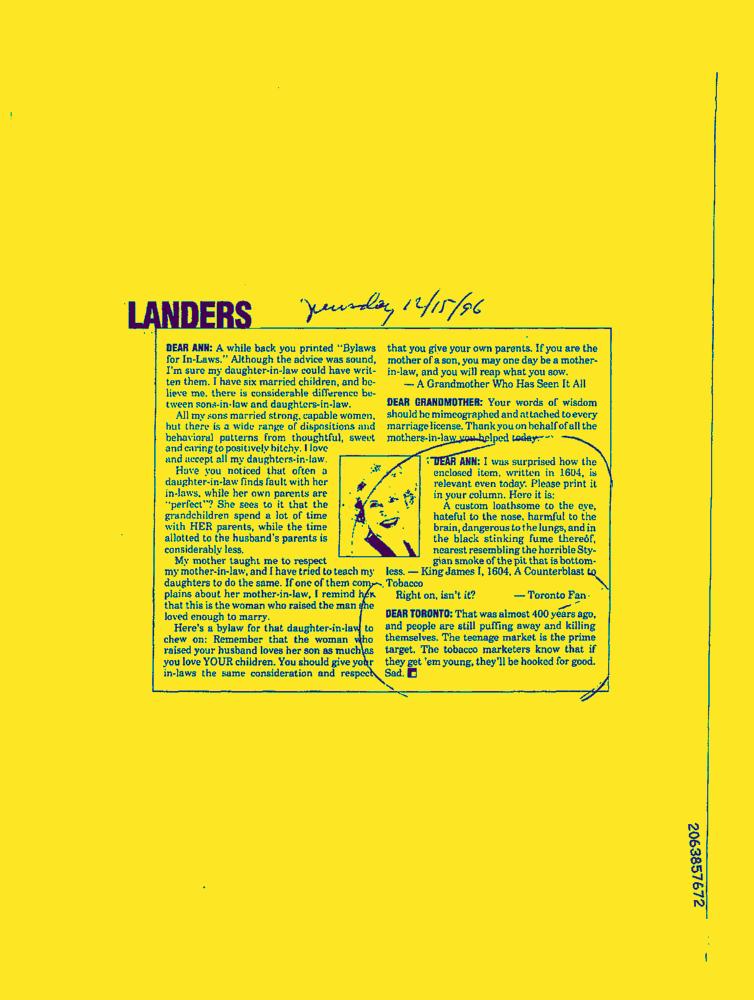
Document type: News-Article